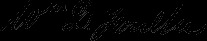
Signature of: william dudley foulke